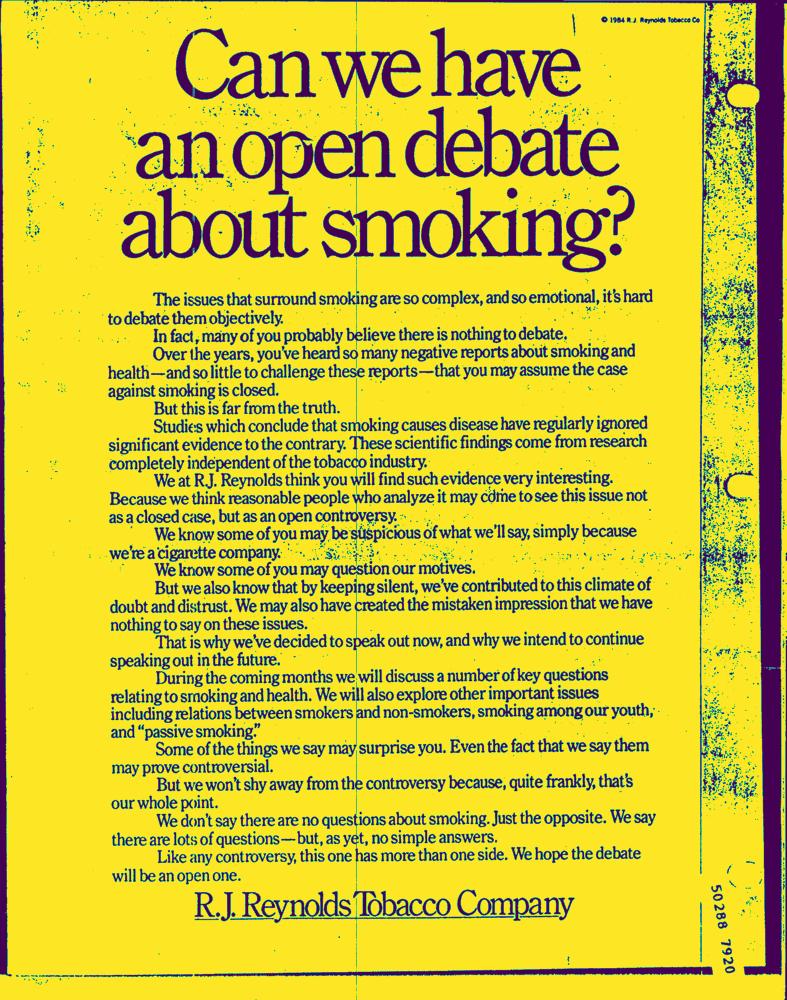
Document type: AD